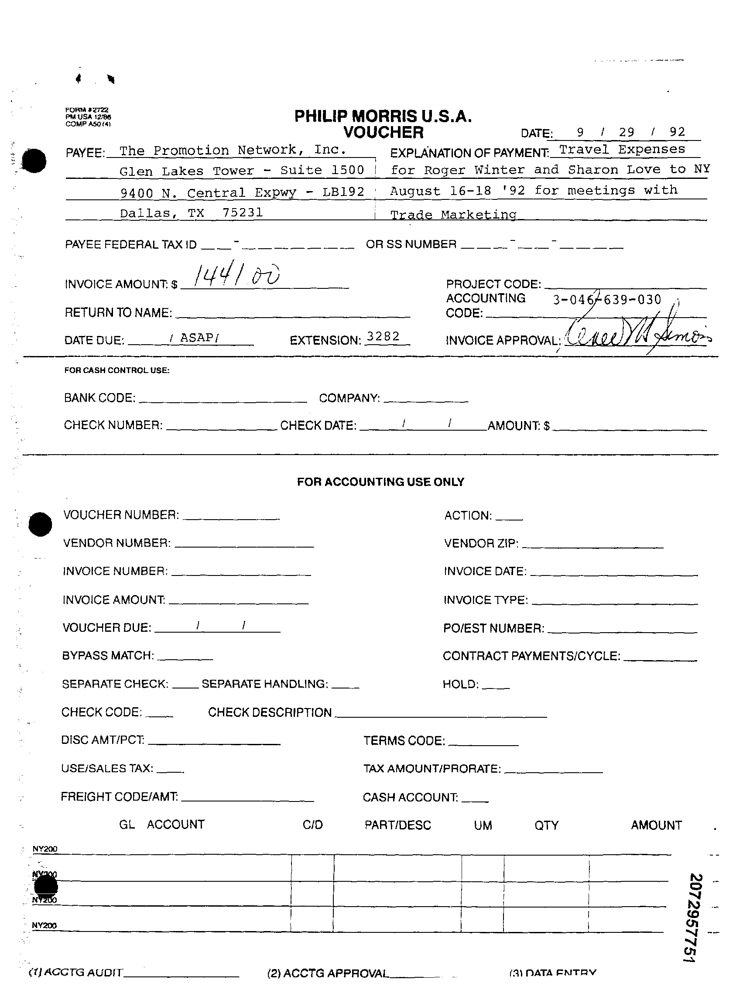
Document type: Invoice